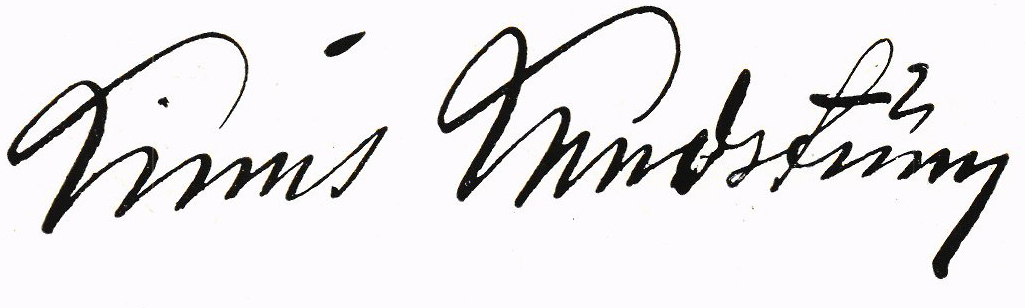
Signature of: linus lundström